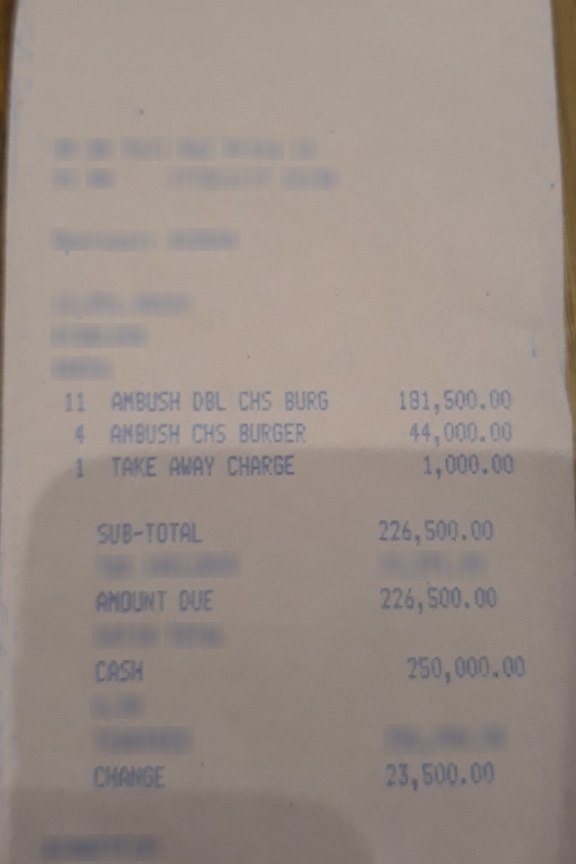
Number of items: 3
Subtotal: 226,500.00
Total: 226,500.00
OCR text regions:
text: 11
text: AMBUSH
text: DBL
text: CHS
text: BURG
text: 181,500.00
text: 4
text: AMBUSH
text: CHS
text: BURGER
text: 44,000.00
text: 1
text: TAKE
text: AWAY
text: CHARGE
text: 1,000.00
text: AMOUNT
text: DUE
text: 226,500.00
text: CASH
text: 250,000.00
text: CHANGE
text: 23,500.00
text: SUB-TOTAL
text: 226,500.00